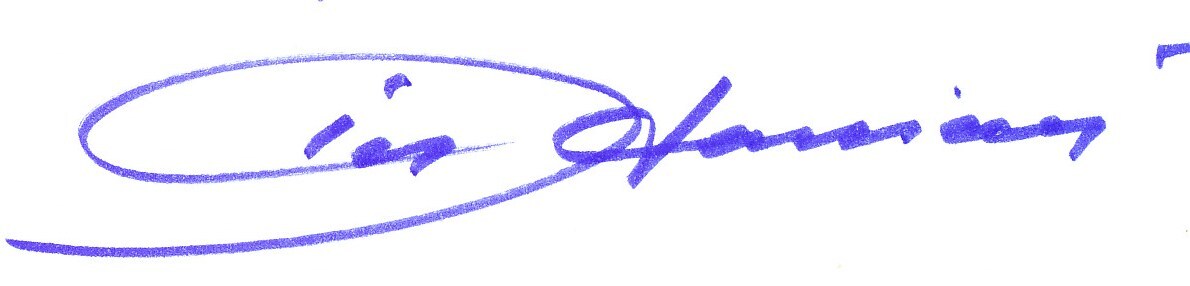
Signature of: vico torriani